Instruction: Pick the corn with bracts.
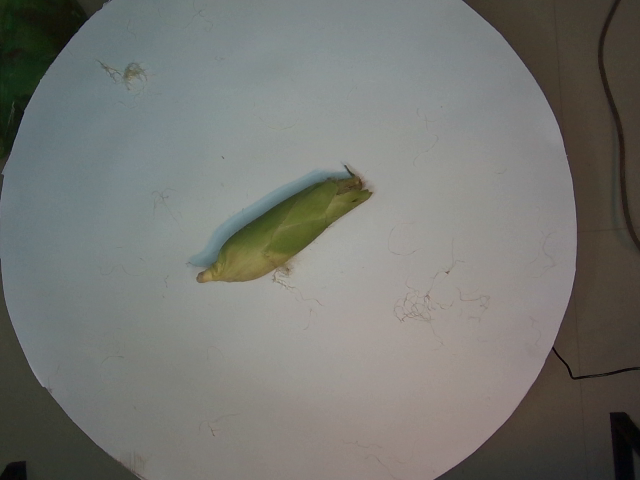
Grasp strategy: vertical